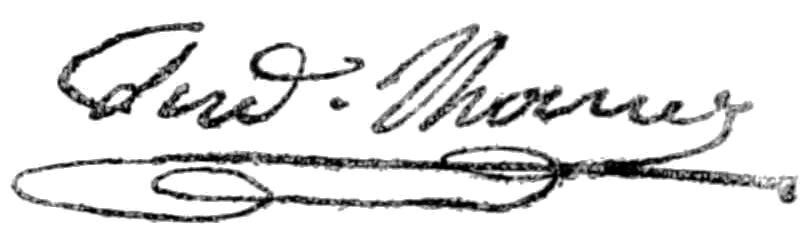
Signature of: frédéric thomas